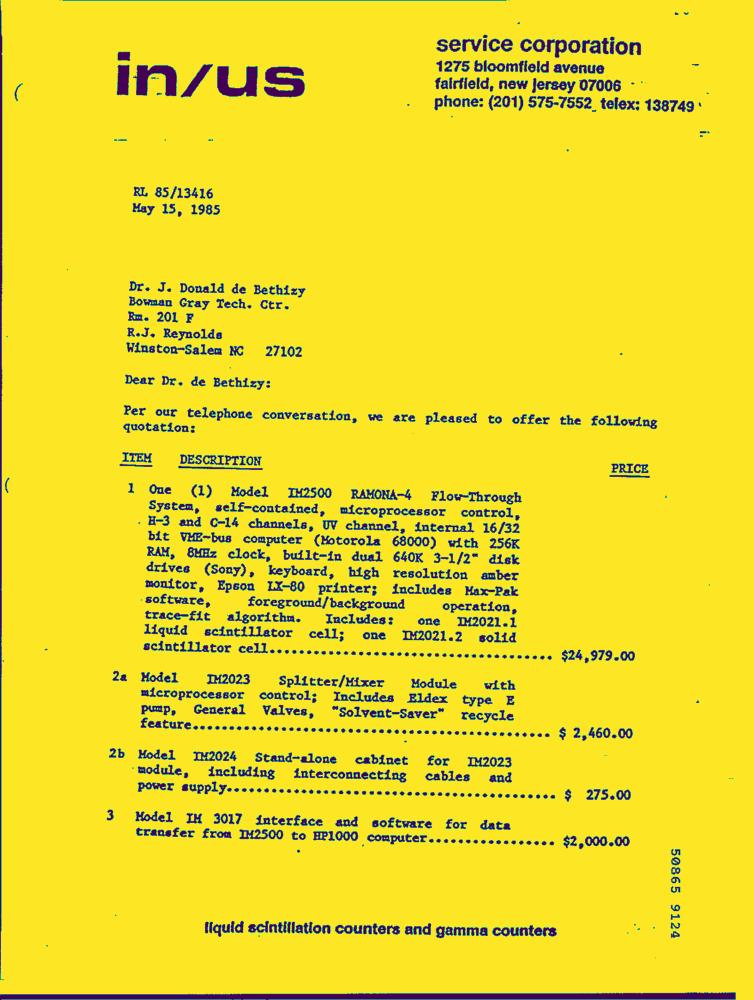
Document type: Invoice-Doc